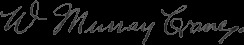
Signature of: winthrop m crane